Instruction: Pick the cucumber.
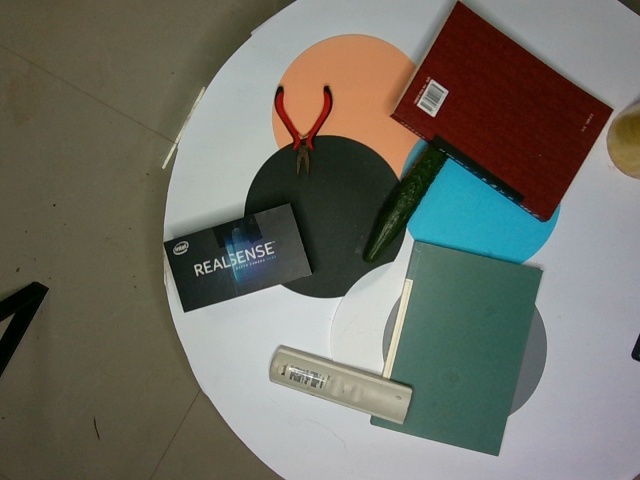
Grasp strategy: vertical